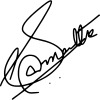
Signature of: samantha prabhu